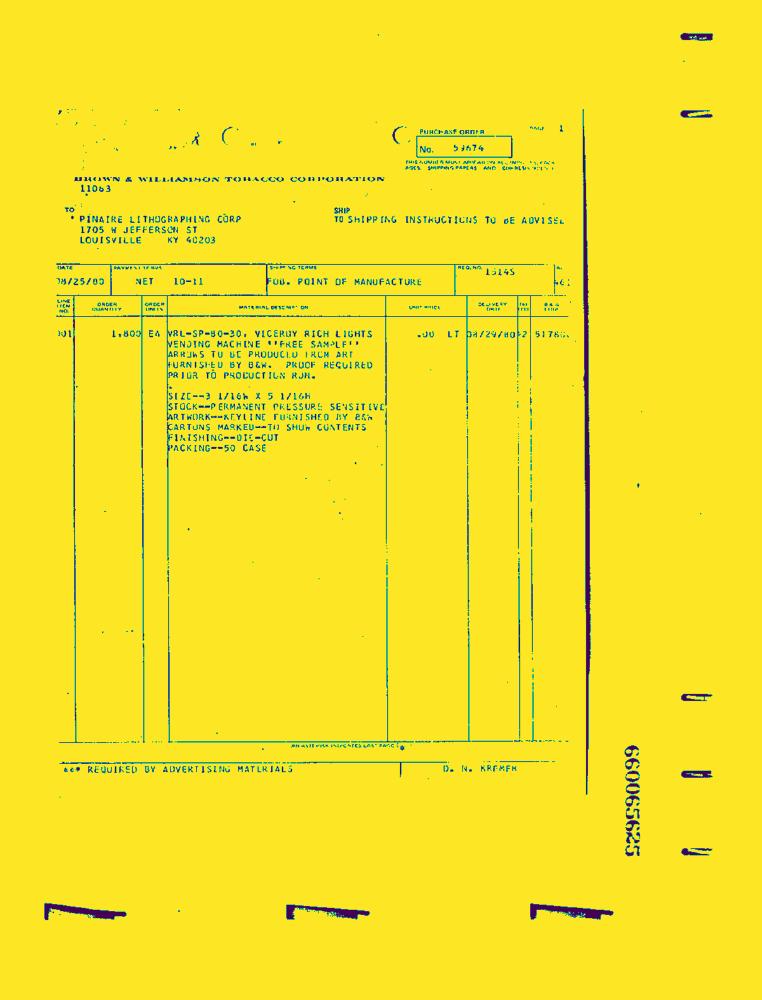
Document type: Invoice-Doc